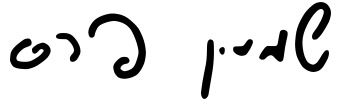
Signature of: shimon peres